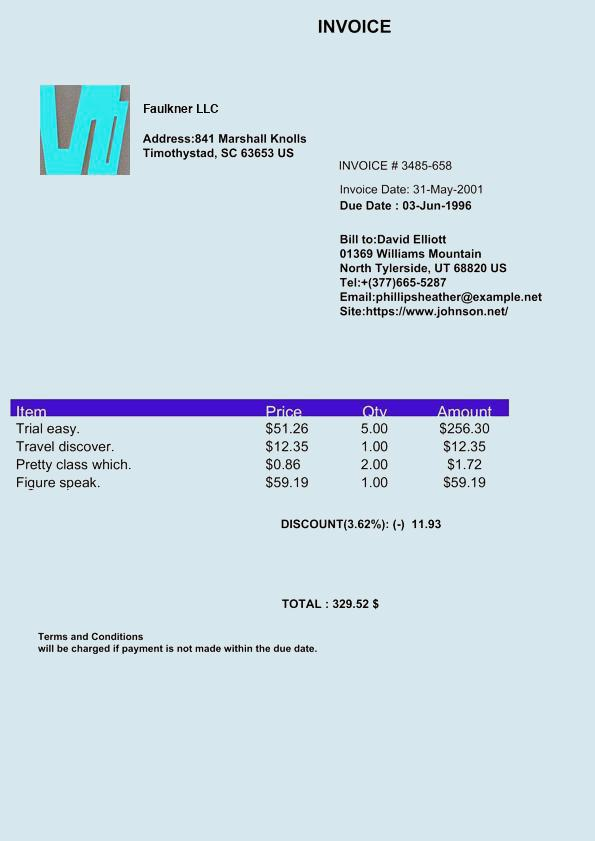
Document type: Invoice